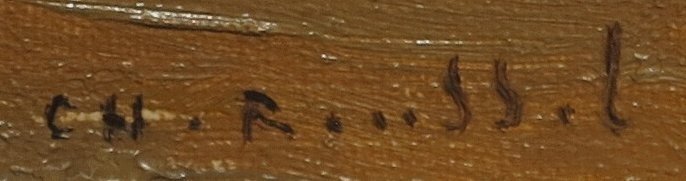
Signature of: charles roussel